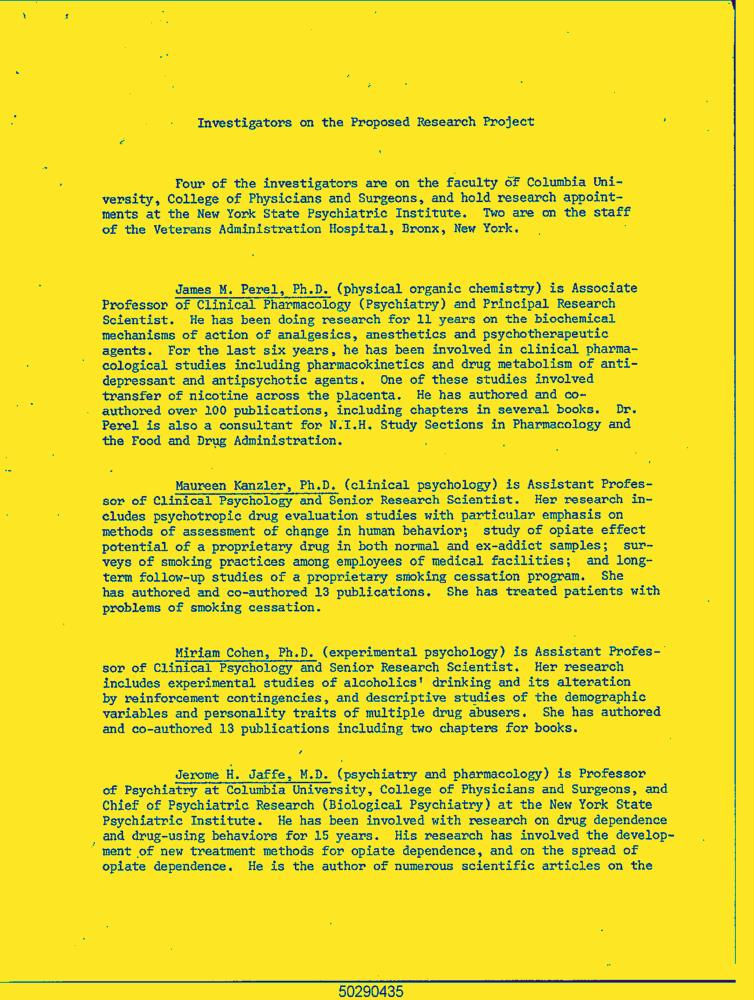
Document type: Resume-Doc